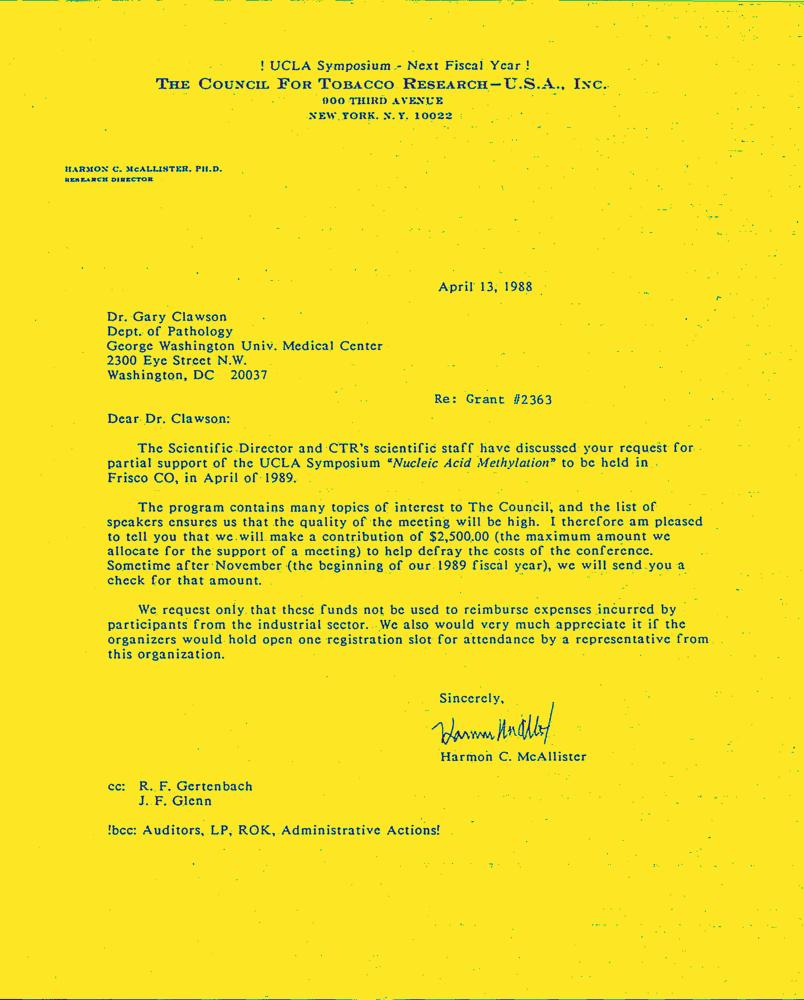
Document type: Letter-Doc